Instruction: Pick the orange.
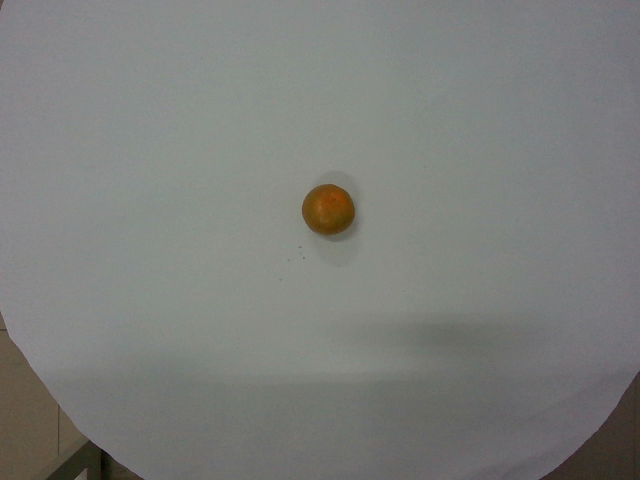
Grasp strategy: vertical